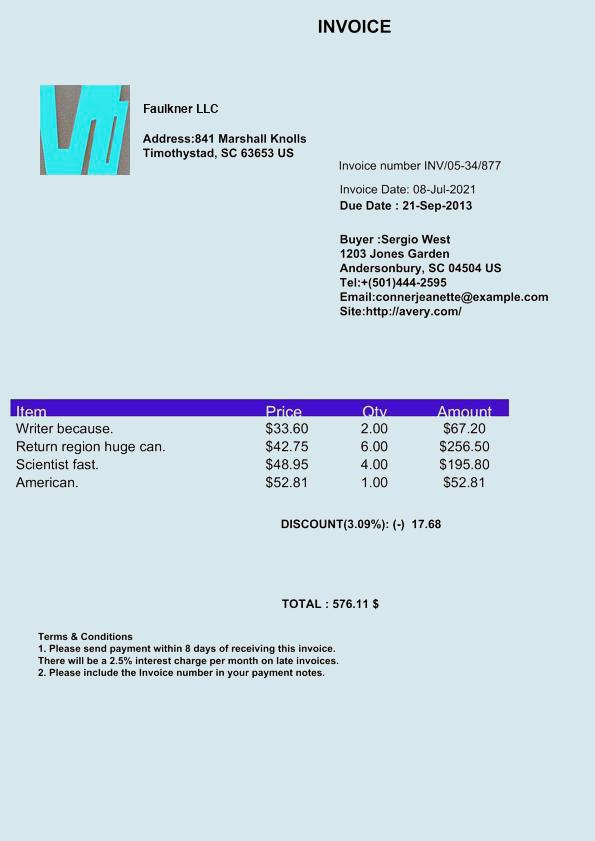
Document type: Invoice